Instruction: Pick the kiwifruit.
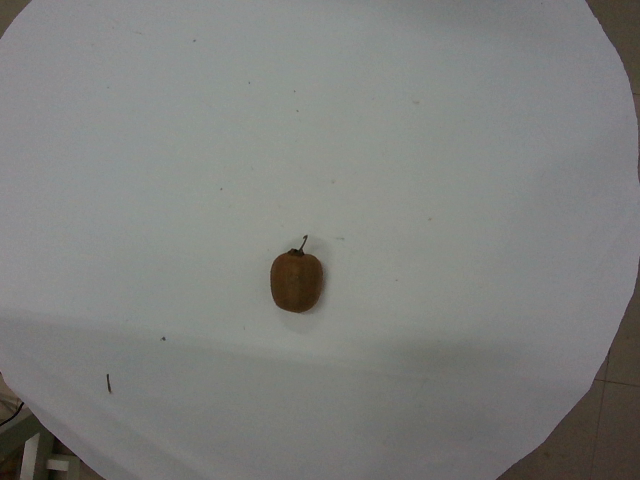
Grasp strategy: vertical